Question: What might the diagnosis be?
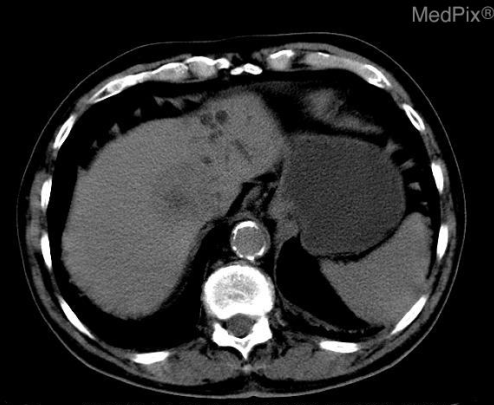
Answer: The possible diagnosis includes Cholangiocarcinoma
Hepatocellular carcinoma
Abscess
Metastatic neoplasm.